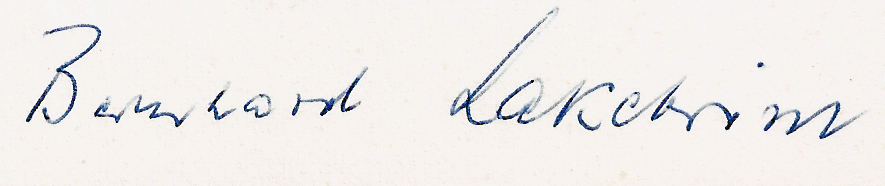
Signature of: bernhard lakebrink